Question: What tax district, tax-rate area, or tax area code is specified in the document?
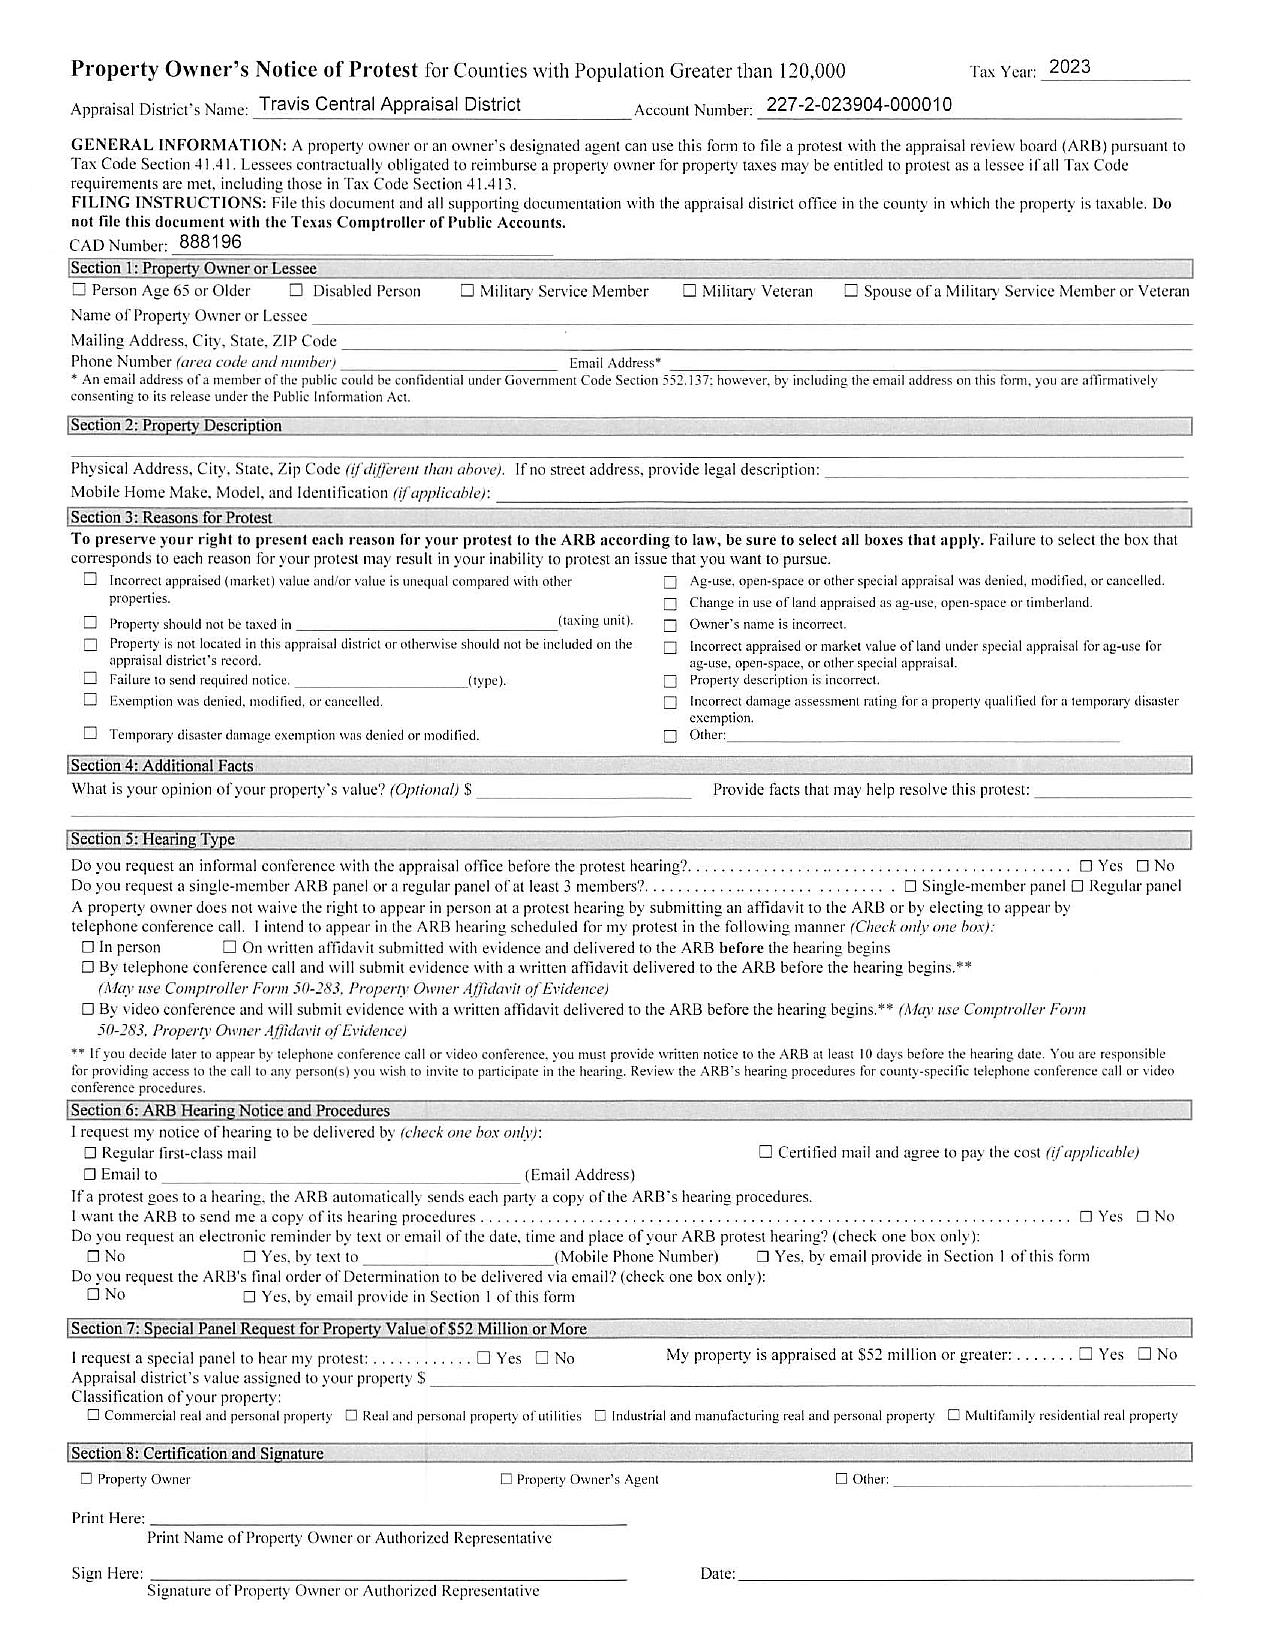
Answer: "Travis Central Appraisal District"